Question: What could the diagnosis suggest?
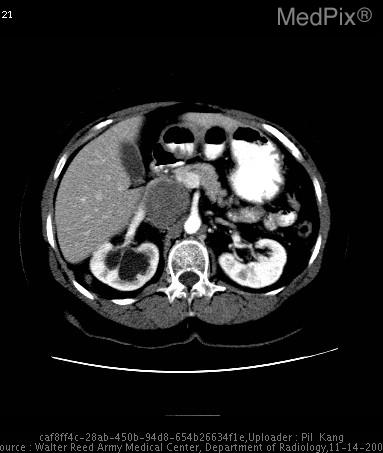
Answer: The possible diagnosis includes leiomyosarcoma
metastatic disease with tumor thrombus
angiosarcoma
high-grade liposarcoma.